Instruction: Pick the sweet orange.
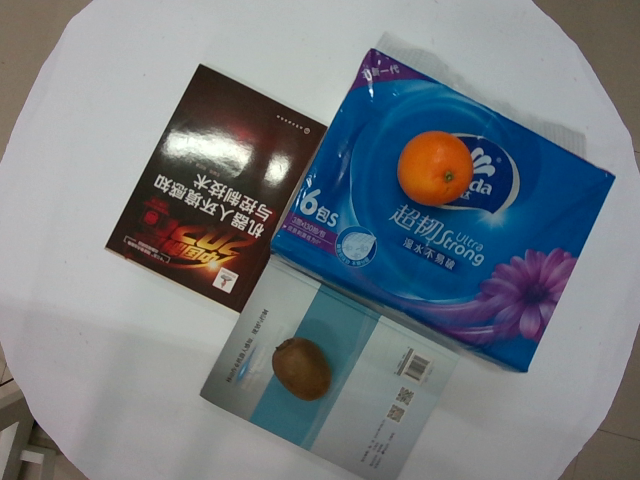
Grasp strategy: vertical